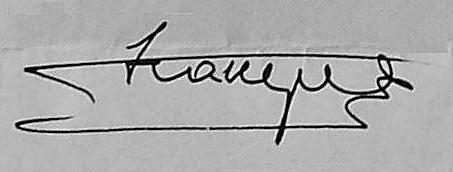
Signature of: kazymyr patrylak